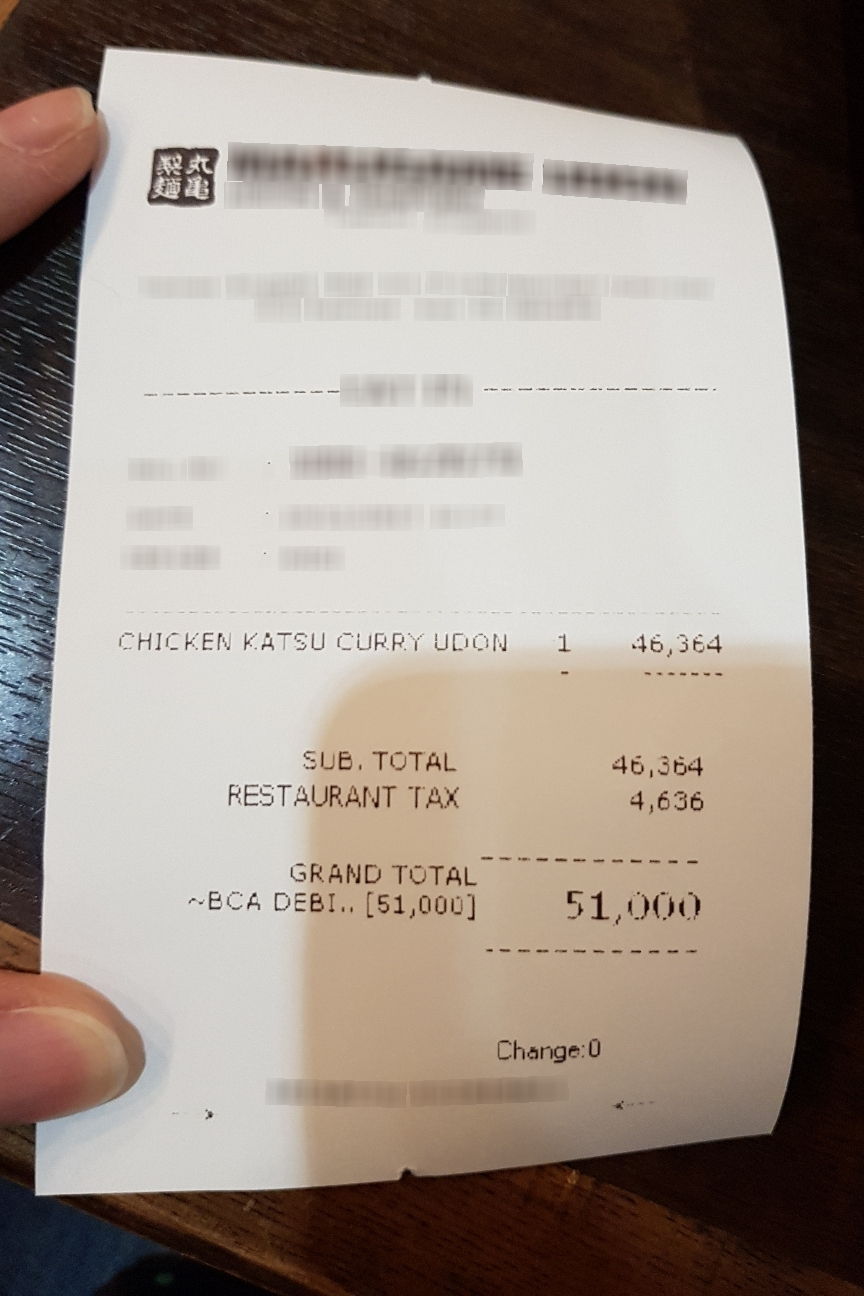
Receipt information:
subtotal: 46,364
tax: 4,636
total: 51,000
line_items: item_name: CHICKEN KATSU CURRY UDON
item_value: 4,636
item_quantity: 1